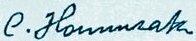
Signature of: constantin von hormuzaki